Question: Can you provide the account number mentioned in the document?
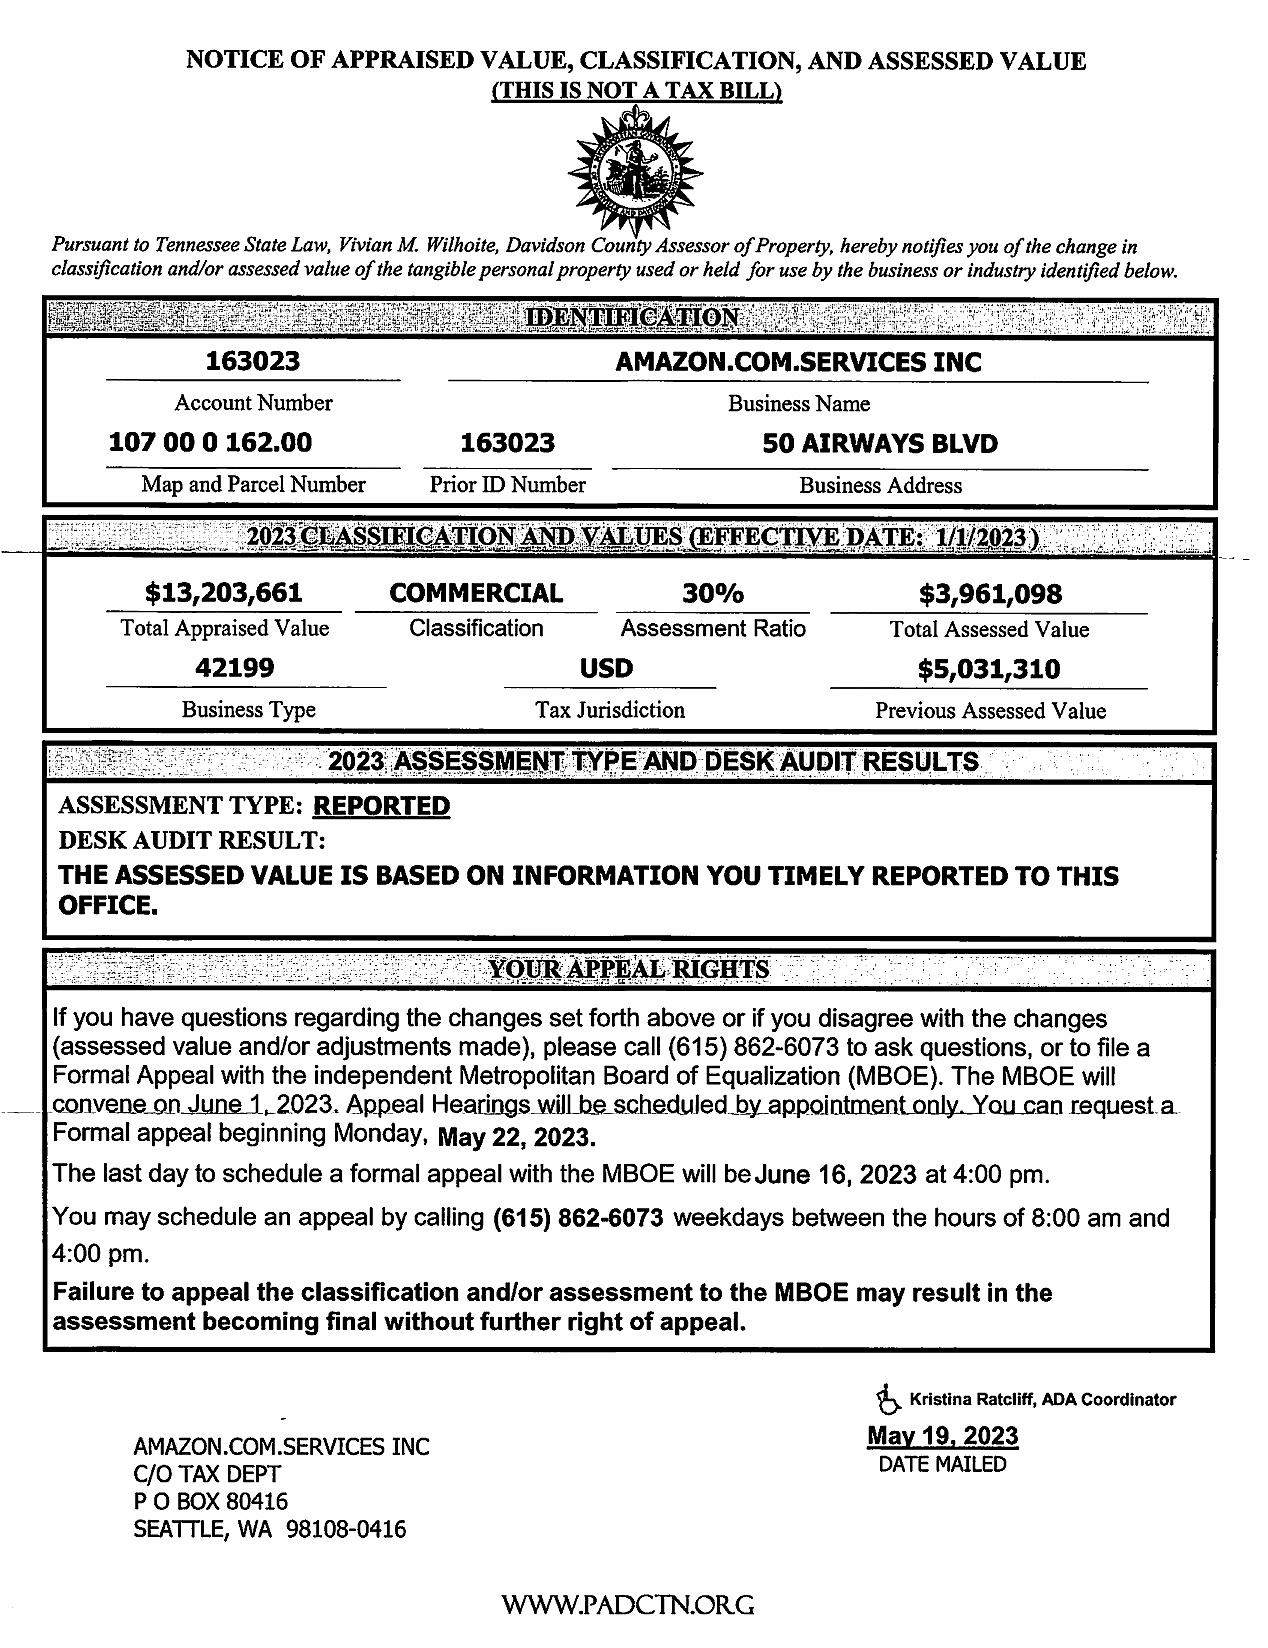
Answer: "107 00 0 162.00"